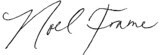
Signature of: noel frame